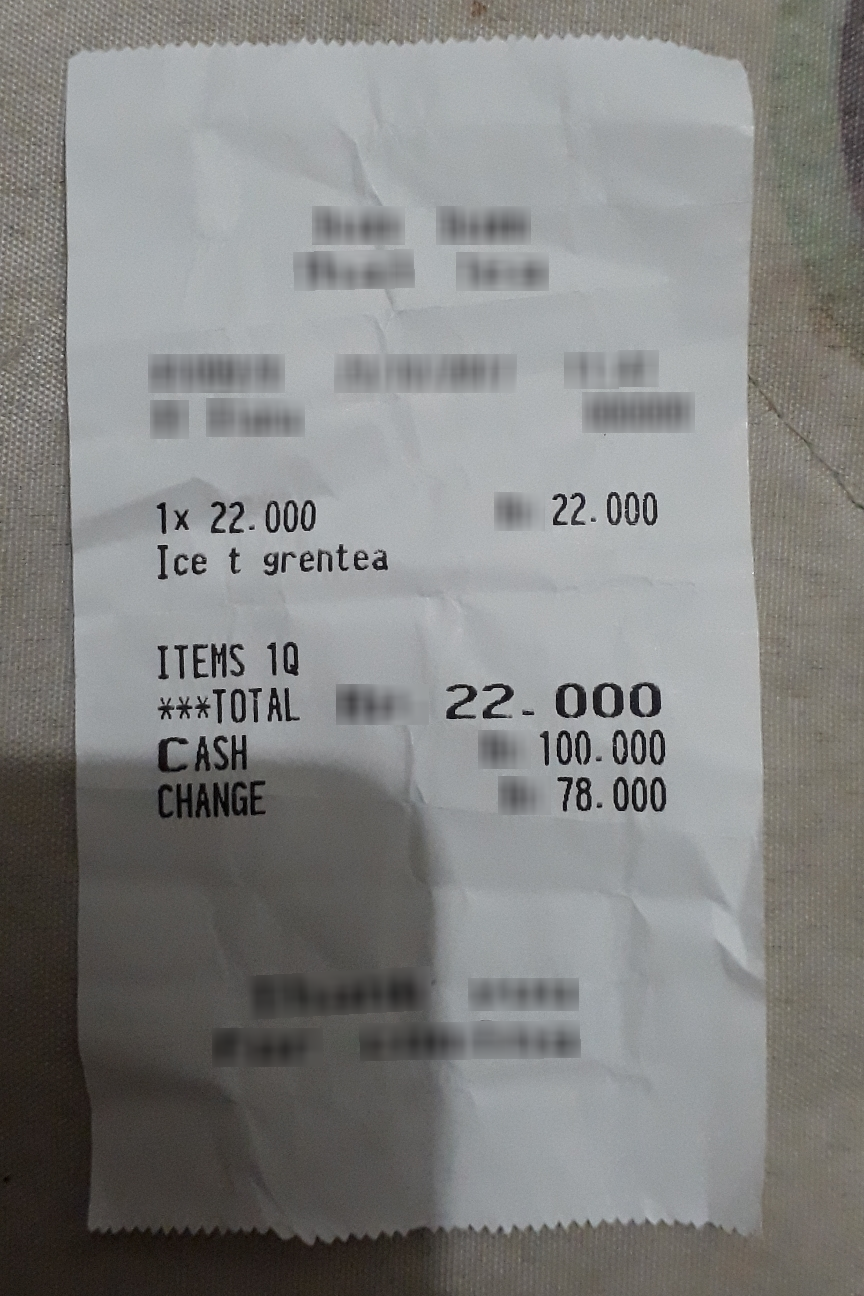
Receipt information:
total: 22.000
line_items: item_name: Ice t grentea
item_value: 22.000
item_quantity: 1